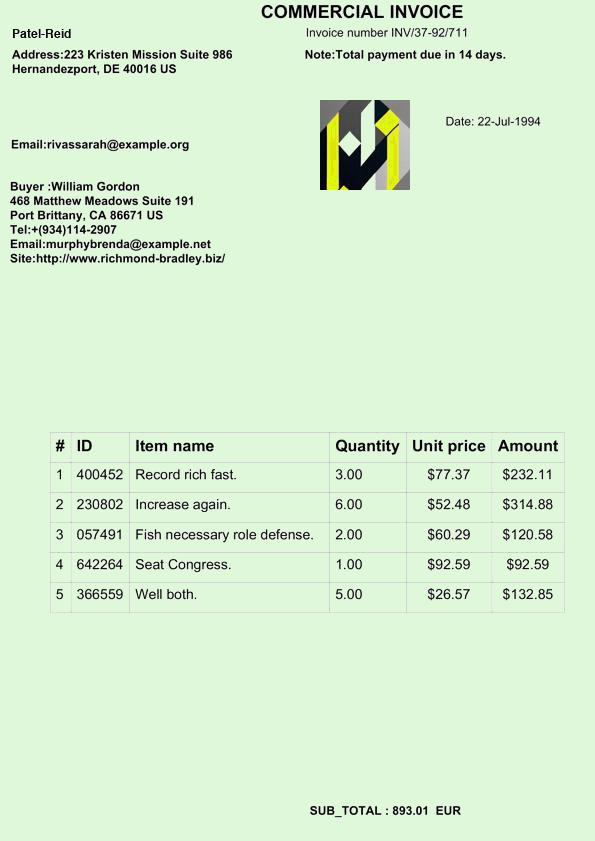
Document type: Invoice